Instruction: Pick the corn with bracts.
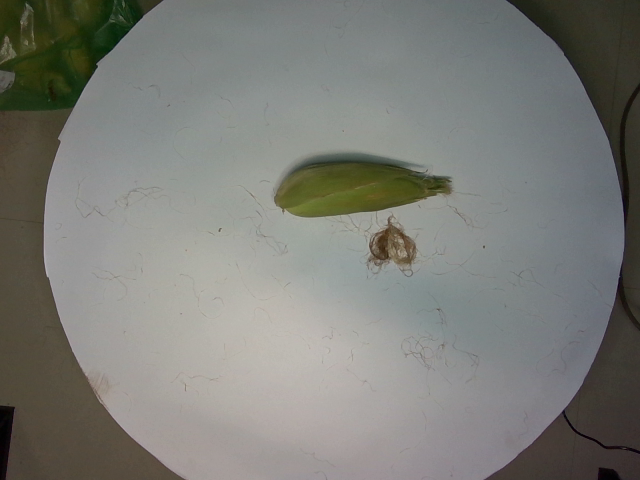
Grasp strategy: vertical